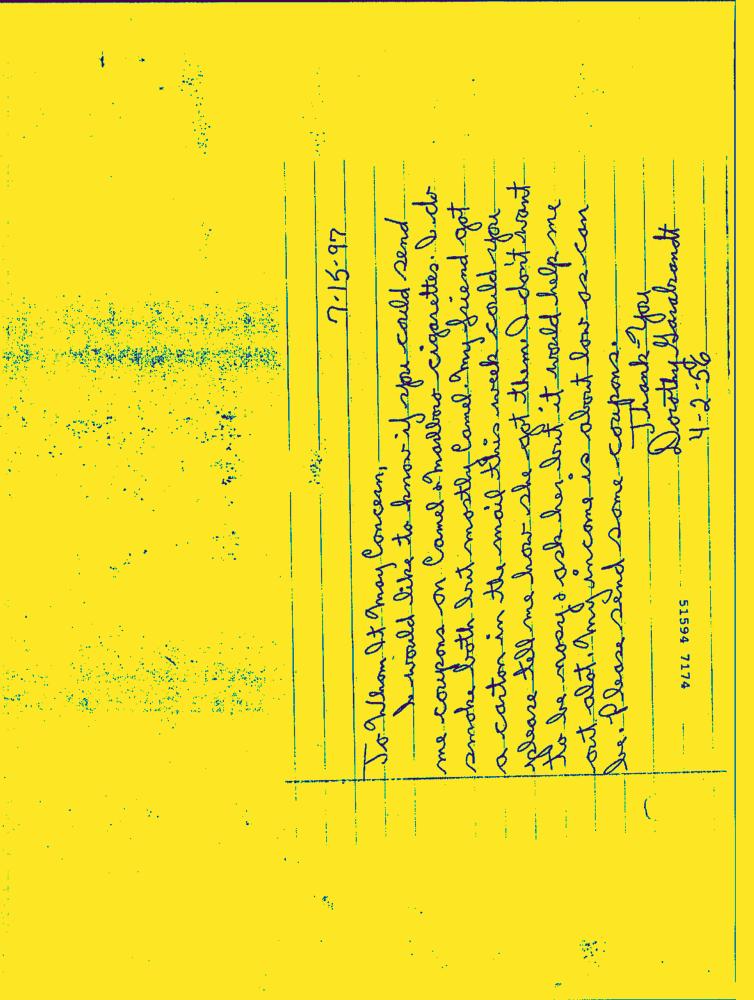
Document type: Hand-Written